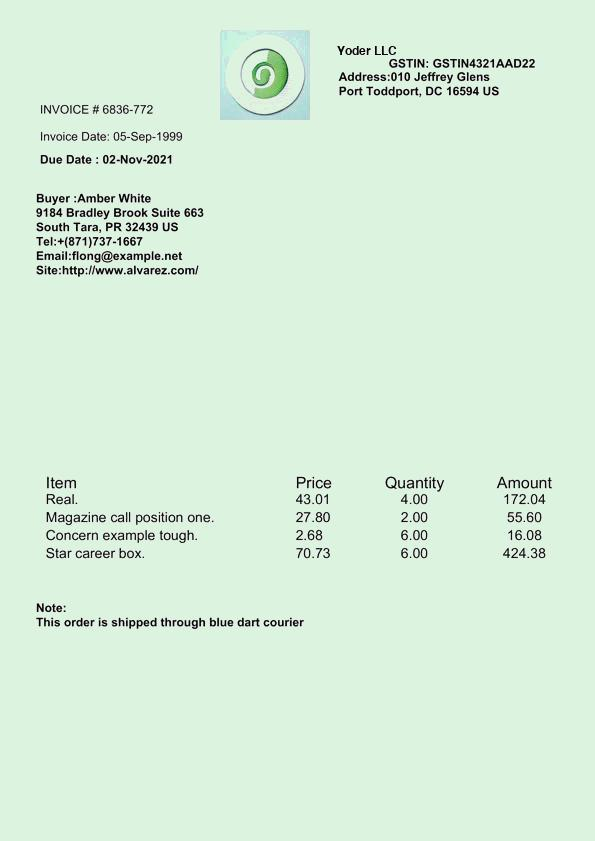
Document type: Invoice